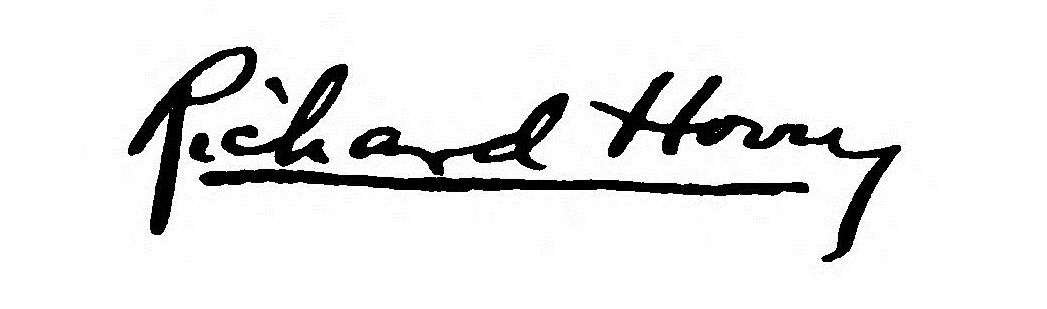
Signature of: richard hovey